Question: What is the filing due date as per the document?
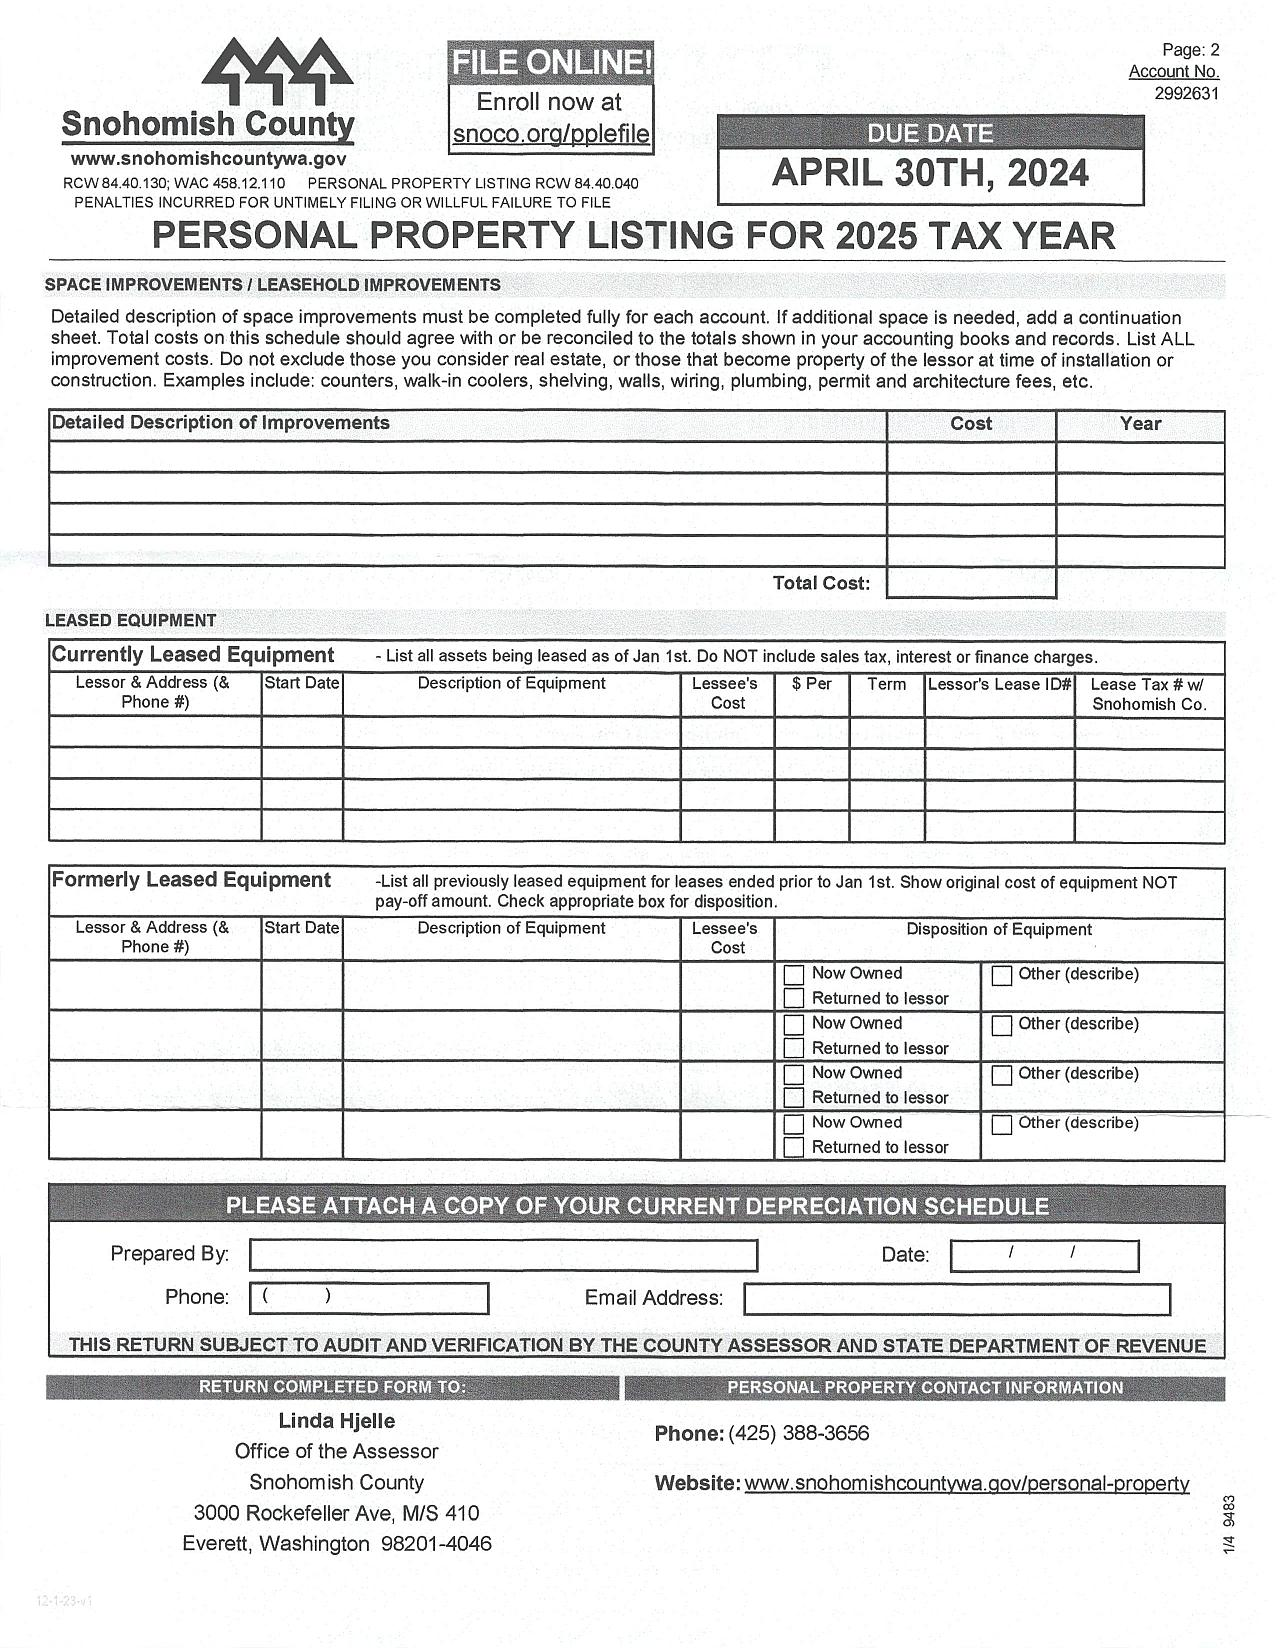
Answer: "APRIL 30TH, 2024"